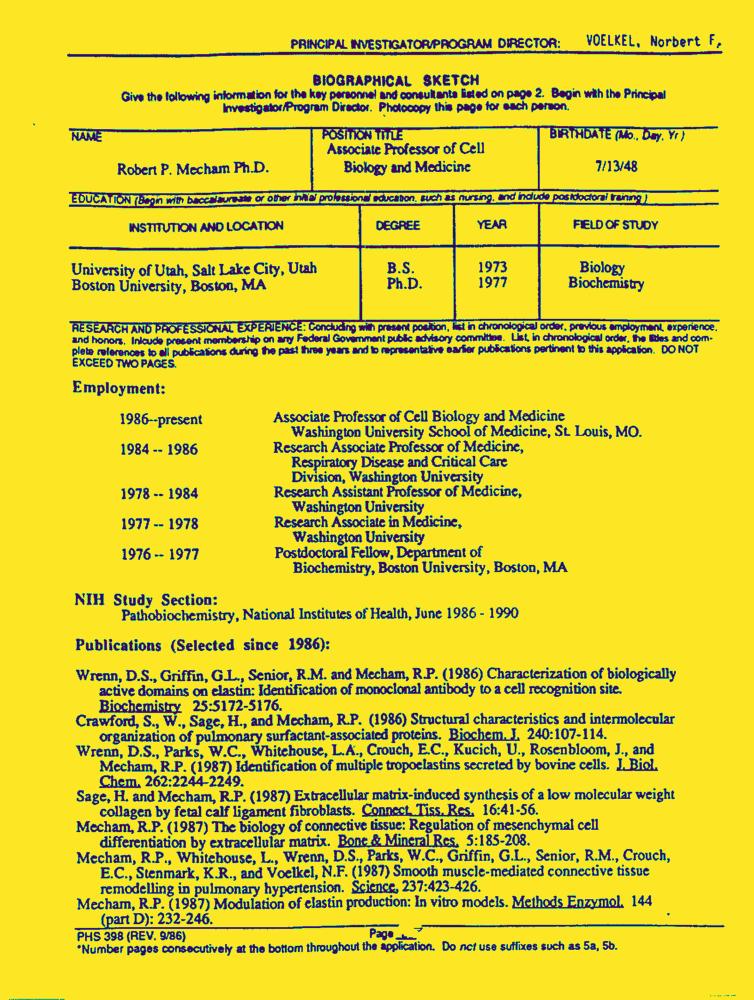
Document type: Resume-Doc